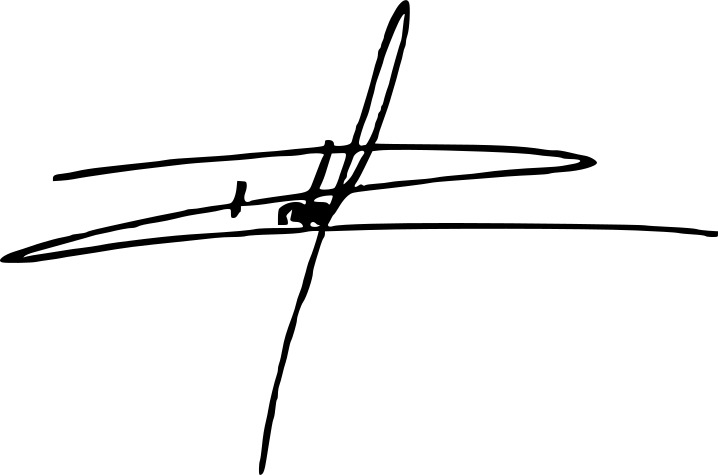
Signature of: rebeca delgado